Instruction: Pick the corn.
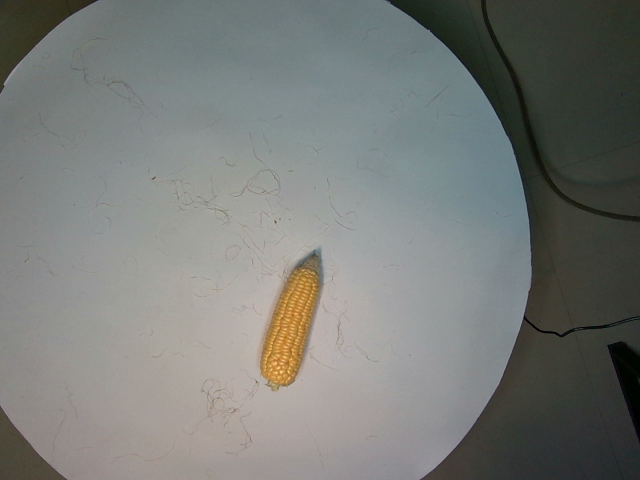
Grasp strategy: vertical